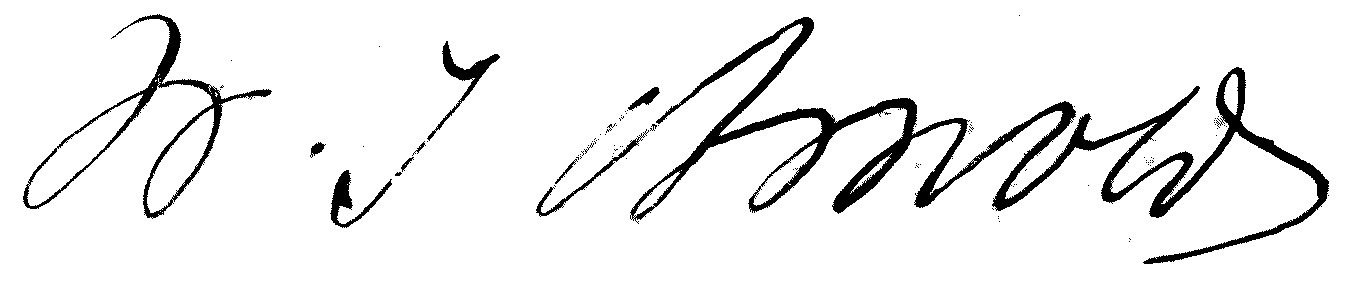
Signature of: julius arnold